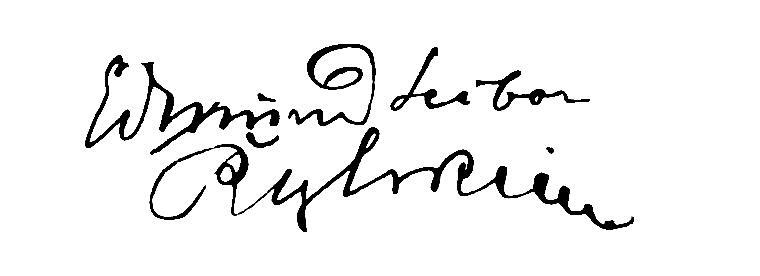
Signature of: q23943808